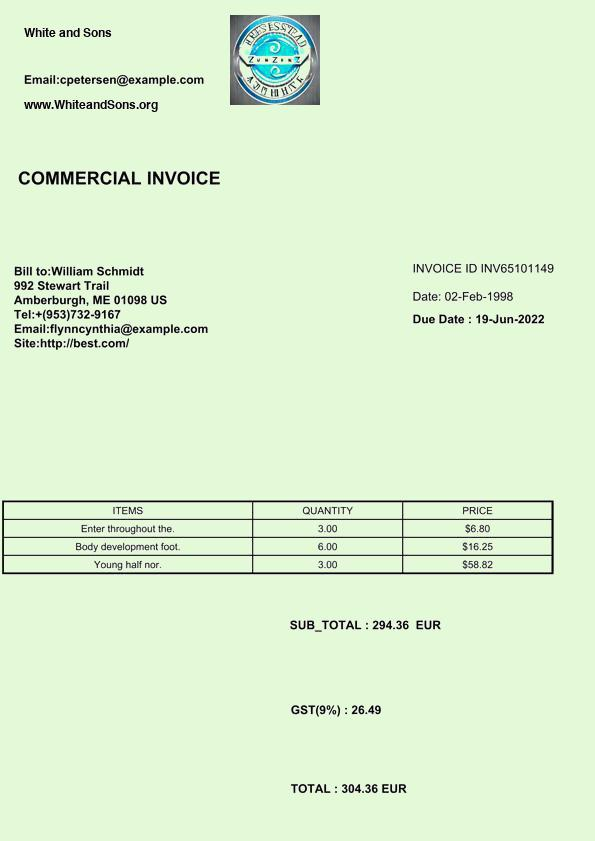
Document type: Invoice